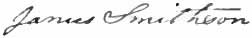
Signature of: james smithson